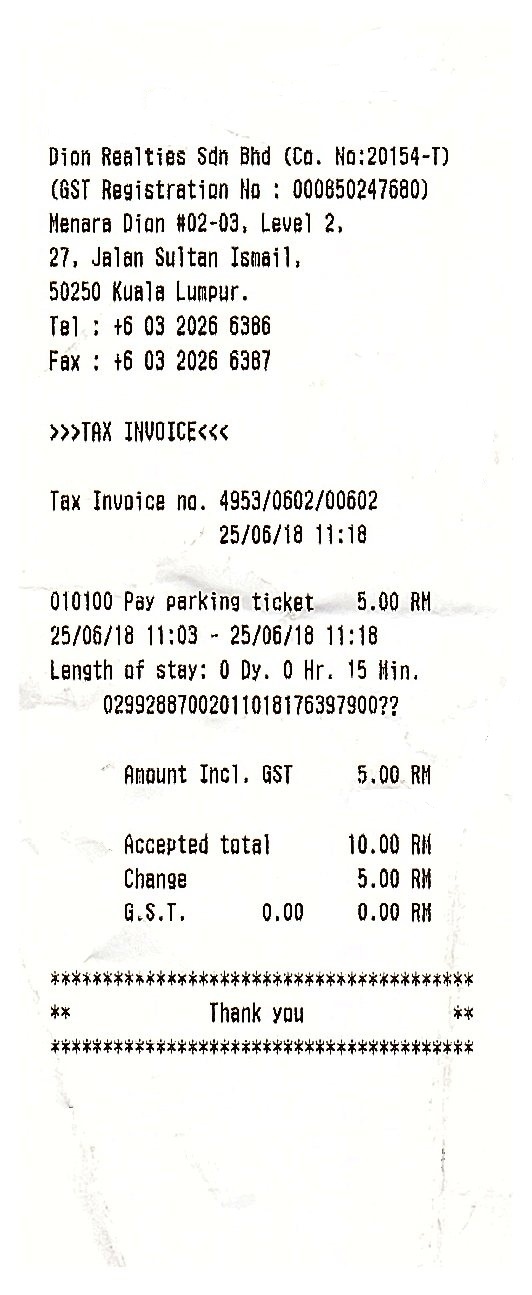
DION REALTIES SDN BHD (CO. NO:20154-T)
(GST REGISTRATION NO : 000850247680)
MENARA DION #02-03, LEVEL 2,
27, JALAN SULTAN ISMAIL,
50250 KUALA LUMPUR.
TEL : +6 03 2026 6386
FAX : +6 03 2026 6387
TAX INVOICE
TAX INVOICE NO. 4953/0602/00602
25/06/18 11:18
010100 PAY PARKING TICKET
5.00 RM
25/06/18 11:03 - 25/06/18 11:18
LENGTH OF STAY: 0 DY. 0 HR. 15 MIN.
02992887002011018176397900??
AMOUNT INCL. GST
5.00 RM
ACCEPTED TOTAL
10.00 RM
CHANGE
5.00 RM
G.S.T.
0.00
0.00 RM
THANK YOU